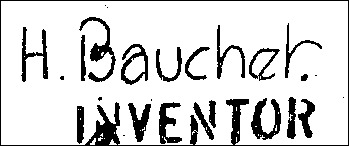
Signature of: henry bauchet